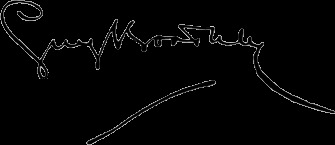
Signature of: guy boothby